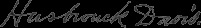
Signature of: hasbrouck davis